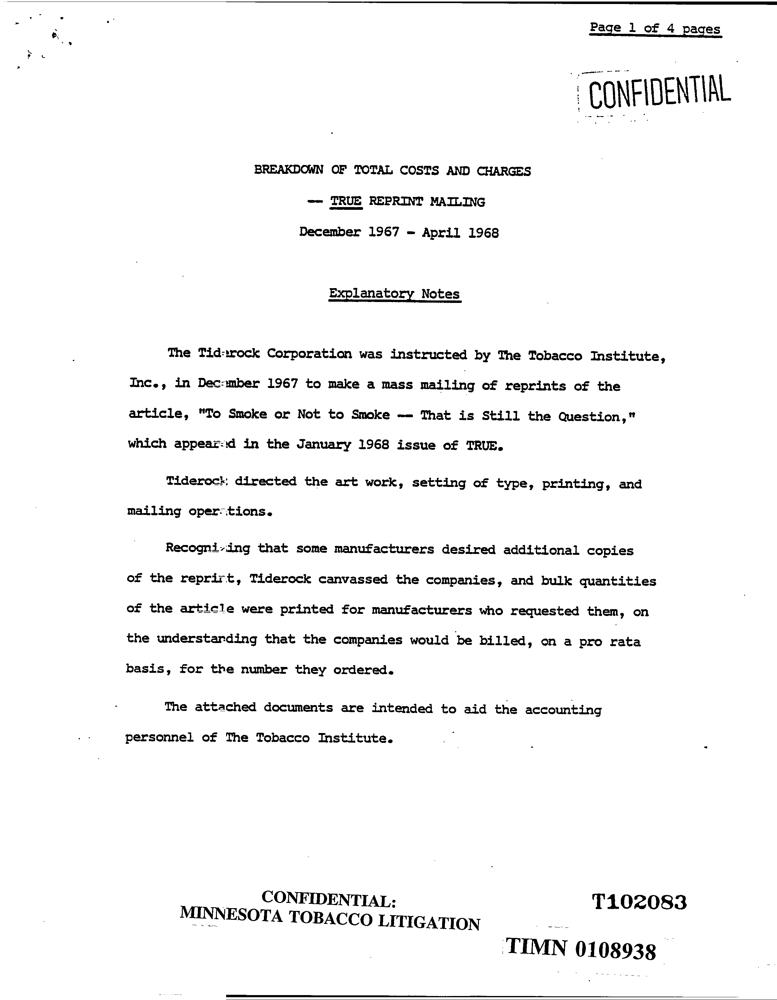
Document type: Invoice